Patient: Male, age 67
A 67-year-old man was referred to our department after his local doctor detected a 15-mm nodular shadow in the upper lobe of his right lung. The nodule had remained unchanged for 10 months (Fig. 1A and B). The patient's temperature was 36.5  C, his heart rate was 78 beats per minute, and percutaneous arterial oxygen saturation was 98% in room air. Symptoms such as cough, sputum, shortness of breath, and weight loss were not observed. His medical history included hypertension, chronic obstructive pulmonary disease, dyslipidemia, and internal carotid artery stenosis, and he had a history of smoking 20 cigarettes a day for 43 years. His family history was unremarkable. He had no history of pet ownership, overseas travel, or excessive exposure to dust. Laboratory results on admission included a white cell count of 6610/mm3 (reference range 3300-8600/mm3) with white blood cell differentiation ratios of 72.5% neutrophils (reference range 35%-73.0%), 18.3% lymphocytes (reference range 20.0%-52%), 4.2% eosinophils (reference range 0.0%-11.0%), 0.4% basophils (reference range 0.0%-2.0%), 4.6% monocytes (reference range 0.0%-13.0%), and hemoglobin 14.3 g/dL (reference range 13.5-17.0 g/dL), platelet count 192,000/mm3 (reference range 150,000-350,000/mm3), C-reactive protein 0.03 mg/dL (reference range 0.0-0.3 mg/dL), carcinoembryonic antigen 4.26 ng/mL (reference range 0.0-5.00 ng/mL), and cytokeratin-19 fragments 3.3 ng/mL (reference range 0.0-2.8 ng/mL). An interferon-gamma (IFNgamma)-releasing assay (IGRA) (QuantiFERON-TB GoldR) was positive at 0.49 IU/mL. Tests for cryptococcus antigen and HIV antibodies were negative. Chest computed tomography (CT) revealed a 15-mm nodular shadow with slightly irregular margins in the upper lobe of the right lung (Fig. 1). Only normal bacterial flora were detected via sputum culture, and Mycobacterium smear, tuberculosis (Tb)-polymerase chain reaction (PCR), and MAC-PCR were negative, as was acid-fast bacilli culture. Ultrasound-guided bronchoscopy confirmed the locations of the lesions, then transbronchial biopsy, bronchial brushing, and bronchial lavage were performed. Histological investigations did not reveal any indications of malignancy or granuloma, and the cytological results of bronchial washing and brushing were negative for malignancy. Bronchial lavage culture only yielded normal bacterial flora, and a Mycobacterium smear was negative in the culture test as were Tb-PCR, MAC-PCR, and acid-fast bacilli culture tests. Based on these results no definitive diagnosis was reached with regard to the nodular shadow in the upper lobe of the right lung, and therefore the patient was instructed to comply with careful monitoring on an outpatient basis.
The patient was monitored as an outpatient for 18 months, during which time no changes in the size or characteristics of the nodular shadow in the right upper lobe of the lung were observed (Fig. 2A). A small 5-mm node appeared as a new lesion in the left lung apex, however, and it gradually increased to 10 mm over the course of 10 months (Fig. 2B). Enlargement of the right axillary lymph node was also observed. No enhancement effect was detected via contrast CT (Fig. 2C). Accumulation was detected in the left lung apex and right axillary lymph node via positron emission tomography-CT (Fig. 2D), but no accumulation was depicted in the right lung nodule. The patient had no fever, cough, or sputum which could suggest disseminated MAC, and the right axillary lymph node was not painful, therefore blood culture tests for acid-fast bacteria were not performed. QuantiFERON-TB GoldR was slightly elevated at 0.93 IU/mL, and anti-MAC antibodies were positive at 1.51 U/mL (reference range 0.0-0.69 U/mL). Angiotensin-converting enzyme level was 1.9 U/L (reference range 8.3-21.4 U/L) and soluble interleukin-2 receptor level was 478 U/mL (reference range 122-496 U/mL). Combined with the fact that no bilateral hilar lymphadenopathy or skin, ocular, or cardiovascular complications were observed, it was surmised that sarcoidosis was unlikely to be the cause of the lung nodule and enlargement of the right axillary lymph nodes.
The new lesion, which was depicted as a small nodular shadow in the left lung apex, was in contact with the proximal subclavian artery, and performing a surgical lung biopsy to achieve a definitive diagnosis would have been difficult. Hence, a biopsy was obtained from the right axillary lymph node under local anesthesia for diagnostic purposes. Large numbers of epithelioid granulomas and multinucleated giant cells were detected in the biopsy tissue (Fig. 3). M. intracellulare was identified via mycobacterium culture of the biopsy needle aspirate fluid from the right axillary lymph node, therefore lymphadenitis caused by M. intracellulare was diagnosed. Multidrug antimicrobial therapy including clarithromycin was considered, but at the patient's request, his condition was monitored on an outpatient basis instead. Interestingly the nodule in the left upper lobe gradually shrunk over the course of one year, as did the right axillary lymph nodes (Fig. 4A and B). The nodule had almost disappeared after 18 months (Fig. 4C). Anti-MAC antibody was not increased after the left lung apex lesion had disappeared compared to the level recorded when right lymphangitis had appeared (1.45 U/mL vs. 1.51 U/mL; range 0.0-0.69 U/mL). No relapse was observed throughout the 18 months following the biopsy. During the subsequent follow-up period the lesion in the right upper lobe did not exhibit any changes in size or other characteristics (Fig. 1).
Keywords: axillary lymphadenitis, mycobacterium avium complex infection, mycobacterium intracellulare
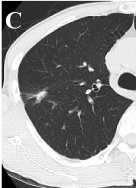
Image caption: Chest computed tomography of the nodule in the upper lobe of the right lung. No change was observed during the course of observation. 4A). D. Twelve months after the time represented in Fig. 1C (the same period represented in Fig.